Question: Explain the disease:
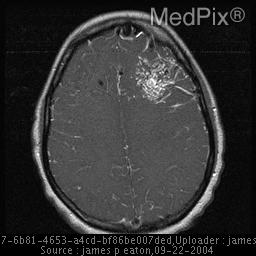
Answer: The disease is discussed as: ARTERIOVENOUS MALFORMATION (AVM)

Clinical Features:  AVMs are the most common symptomatic congenital vascular malformations.  The peak age at presentation is between 20 and 40.  Approximately 50% of patients with AVMs present with symptoms caused by hemorrhage (25% present with seizures).  The overall risk of hemorrhage from an AVM is estimated at 2% to 4% per year, cumulative.  98% of AVMs are solitary.  Multiple AVMs outside the setting of vascular neurocutaneous disorders such as Rendu-Osler-Weber and Wyburn-Mason syndromes are extremely uncommon.

Pathology:  AVMs are complex networks of abnormal vascular channels that consist of dilated arterial feeder(s) and draining veins, without intervening capillaries.  These vessels often demonstrate flow-induced angiopathic changes secondary to endothelial hyperplasia (flow-related” aneurysms in 10 - 20%).  AVMs may contain gliotic brain and hemorrhagic residua.  Atrophy of otherwise normal adjacent brain results from chronic regional arterial hypoperfusion and venous hypertension, as the AVMs steal vascular supply from adjacent brain tissue.

Imaging:  Intracranial AVMs are subdivided into parenchymal (pial or within the brain), and dural (outside the brain).  A mixed type occurs when a parenchymal AVM recruits dural vascular supply.  85% of AVMs are supratentorial.  On cerebral angiography an AVM appears as a tightly packed mass of enlarged feeding arteries that supply a central nidus, a plexiform web of small vessels.  One or more dilated veins drain the AVM nidus.  The main goals of the diagnostic imaging workup are to delineate the size of the AVM,  the eloquence of adjacent brain, and the pattern of venous drainage.  These 3 characteristics are used to determine the long-term risk of an untreated AVM, as the table below explains.

Table 1.  Spetzler AVM Grading System
Graded feature	             Points assigned
  Size
      Small (<3 cm)				1
      Medium (3-6 cm)			2
      Large (>6cm)				3

Eloquence of adjacent brain
      Noneloquent                		0
      Eloquent					1

Venous drainage
      Superficial only			        0
      Deep					        1

========================================

Spetzler grades range from 1 to 5.  A separate grade 6 is reserved for inoperable lesions.  Prospective studies have confirmed the accuracy and utility of the Spetzler grade in guiding patient management and estimating postoperative neurologic complications.